Please extract the written amount, numerical amount, recipient's name, date on the cheque, and the bank's name from the image.
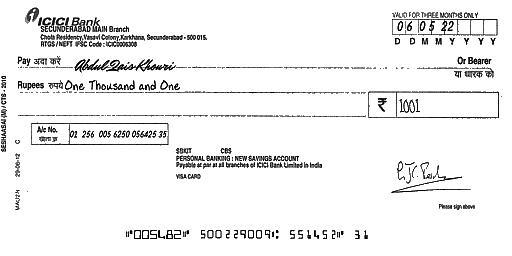
amt_in_words: One Thousand and One
amt_in_figures: 1001
payee_name: Abdul Qais Khouri
bank_name: ICICI Bank
cheque_date: 06/05/22